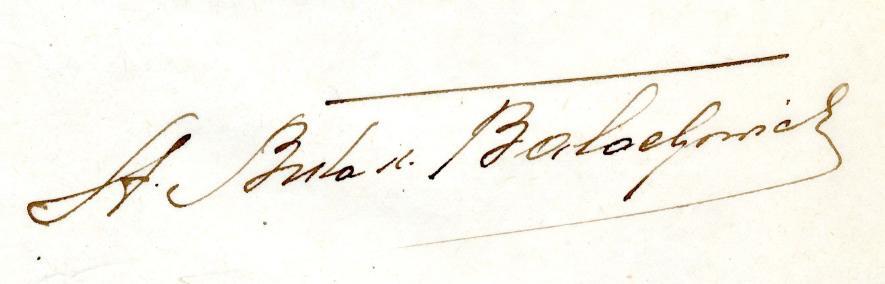
Signature of: stanisław bułak bałachowicz